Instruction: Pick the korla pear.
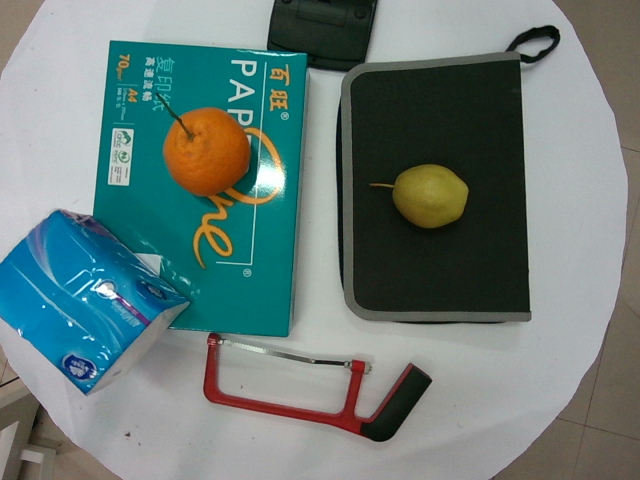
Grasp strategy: vertical